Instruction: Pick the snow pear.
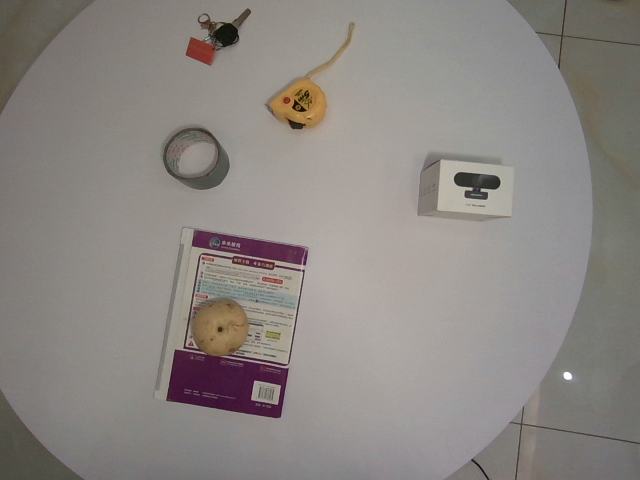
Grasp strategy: vertical